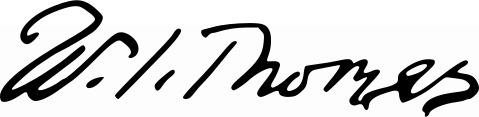
Signature of: william isaac thomas